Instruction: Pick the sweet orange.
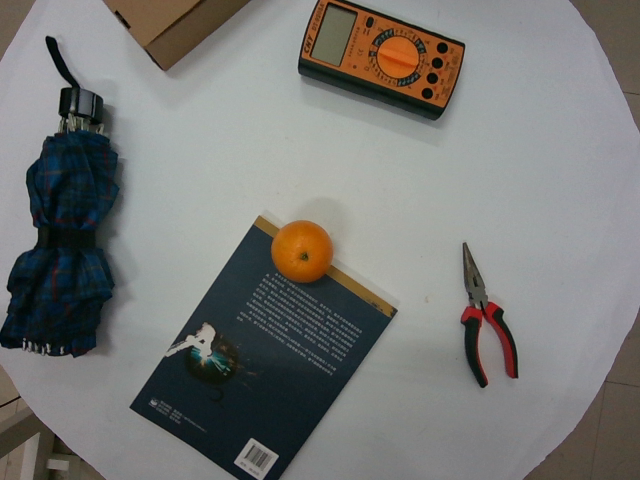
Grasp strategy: vertical